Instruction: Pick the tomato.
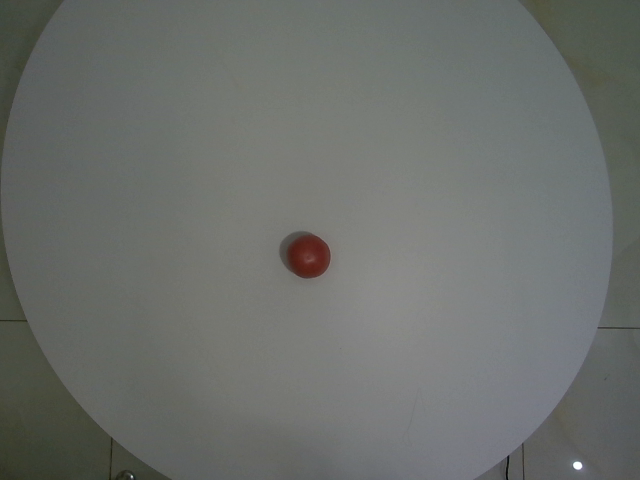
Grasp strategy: vertical